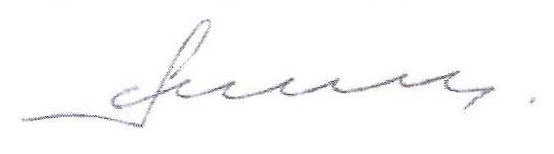
Signature of: sergey antashev